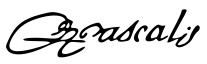
Signature of: blaise pascal